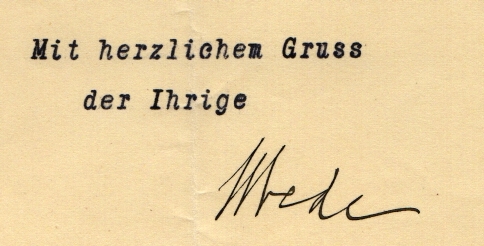
Signature of: ferdinand wrede